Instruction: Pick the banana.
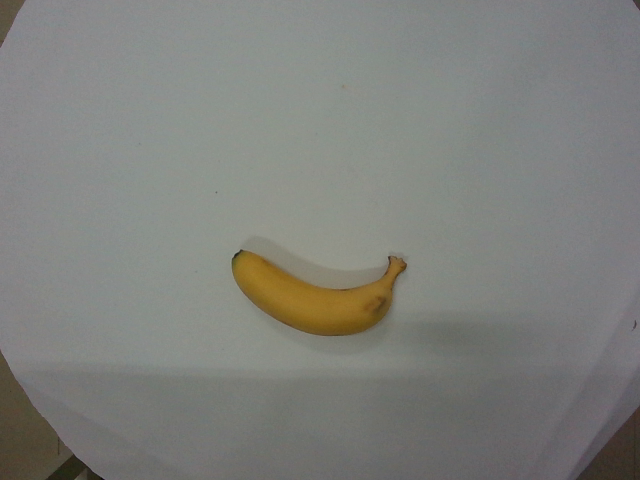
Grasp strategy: vertical